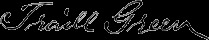
Signature of: traill green